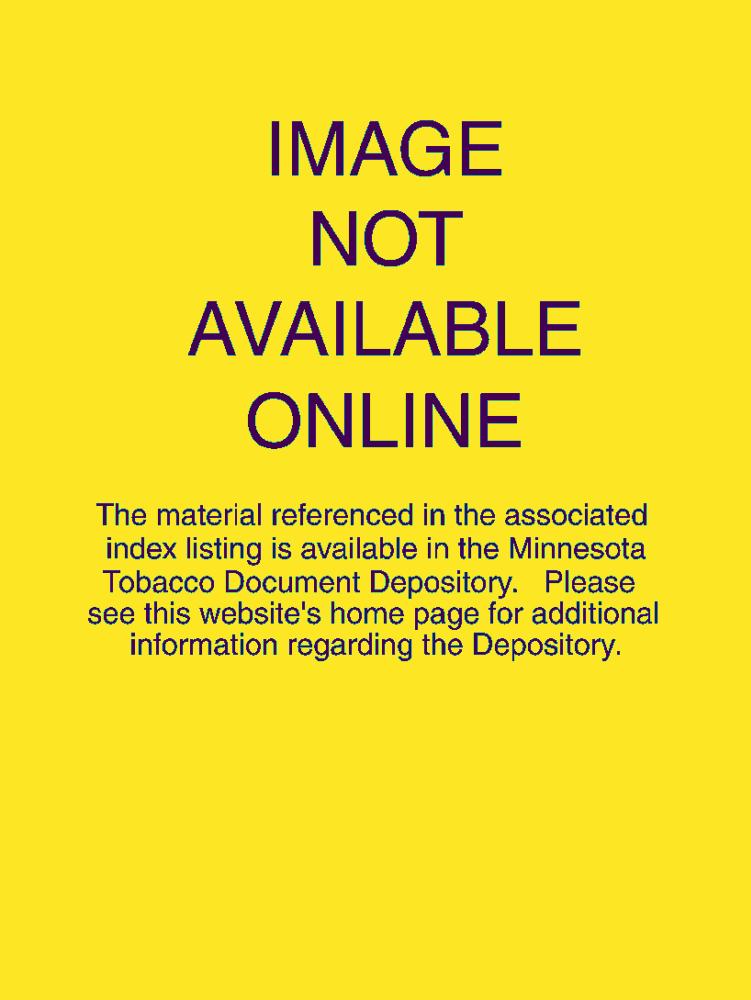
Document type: AD